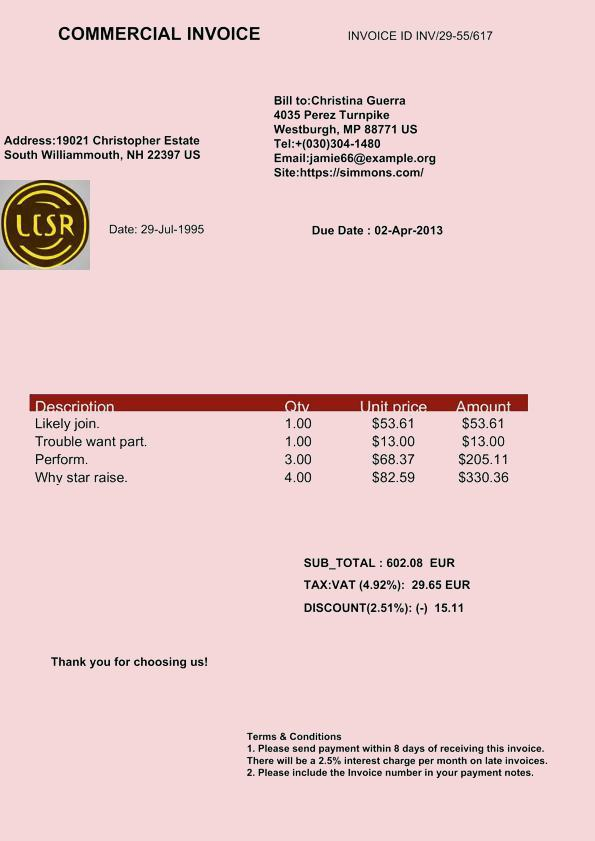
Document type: Invoice